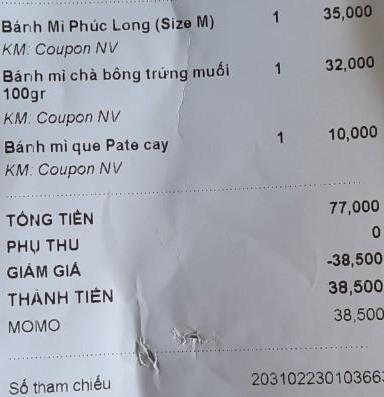
<table>
<tr>
<th>Tên</th>
<th>Đơn Giá</th>
<th>Thành Tiền</th>
</tr>
<tr>
<td>Bánh Mì Phúc Long (Size M)<br/>1<br/>KM: Coupon NV</td>
<td>35,000</td>
<td>35,000</td>
</tr>
<tr>
<td>Bánh mì chà bông trứng muối 100gr<br/>1<br/>KM: Coupon NV</td>
<td>32,000</td>
<td>32,000</td>
</tr>
<tr>
<td>Bánh mì que Pate cay<br/>1<br/>KM: Coupon NV</td>
<td>10,000</td>
<td>10,000</td>
</tr>
</table>

TỔNG TIỀN 77,000
PHỤ THU 0
GIẢM GIÁ -38,500
THÀNH TIỀN 38,500
MOMO 38,500

Số tham chiếu 203102230103663